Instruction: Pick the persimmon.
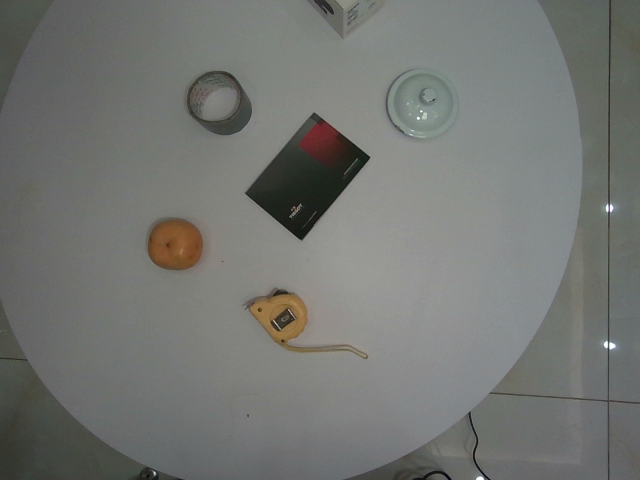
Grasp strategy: vertical